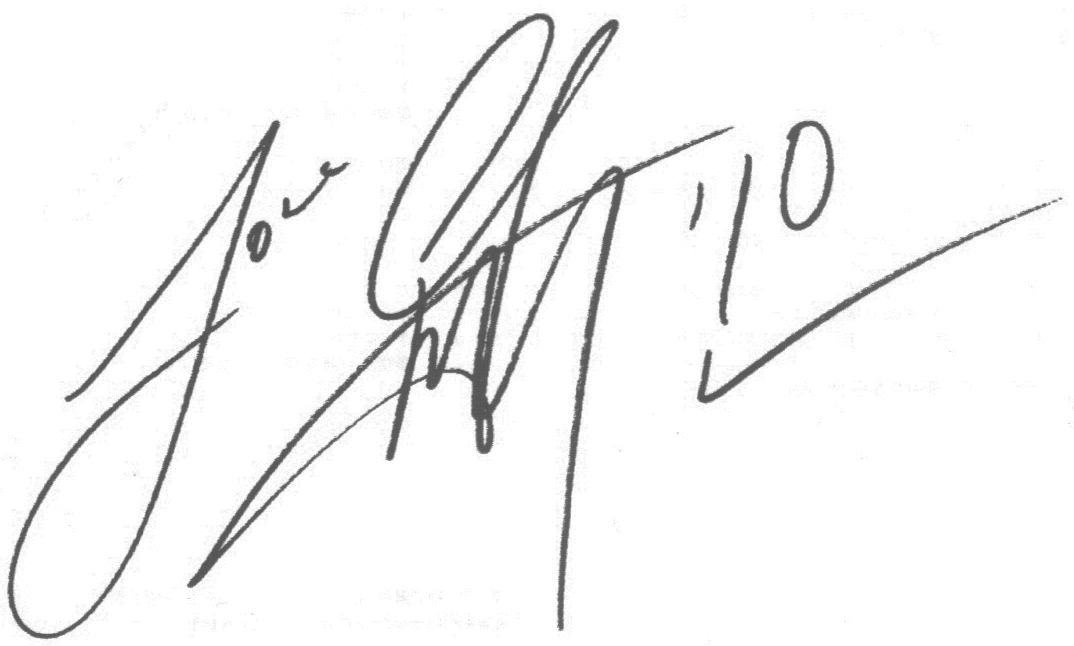
Signature of: a j mclean